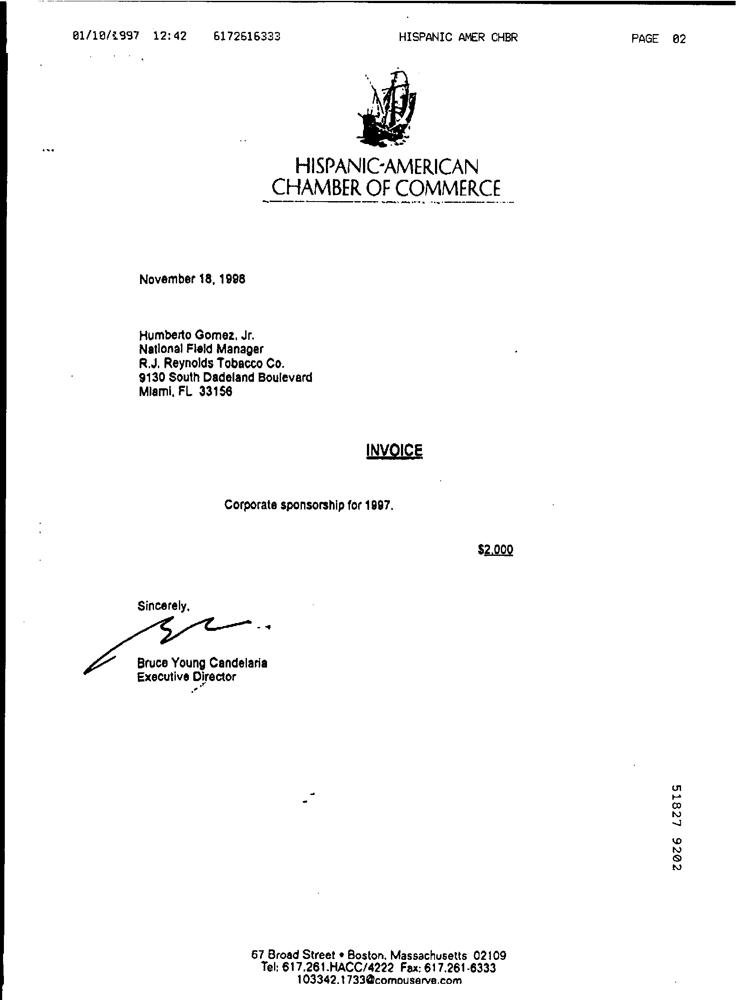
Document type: Invoice